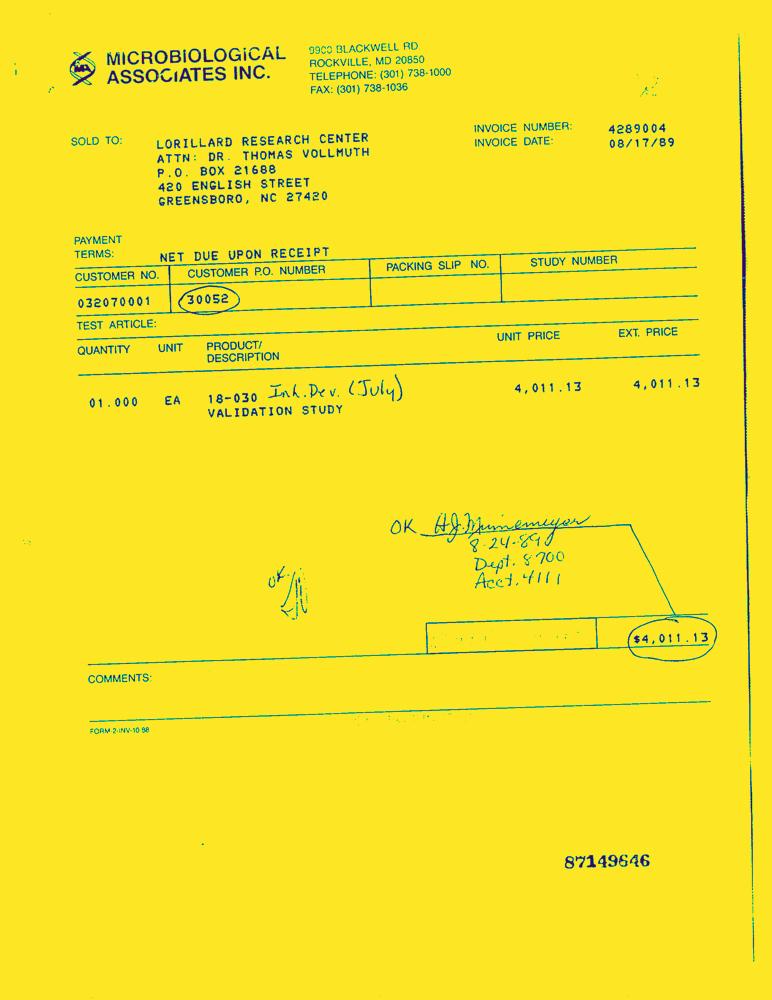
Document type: Invoice-Doc